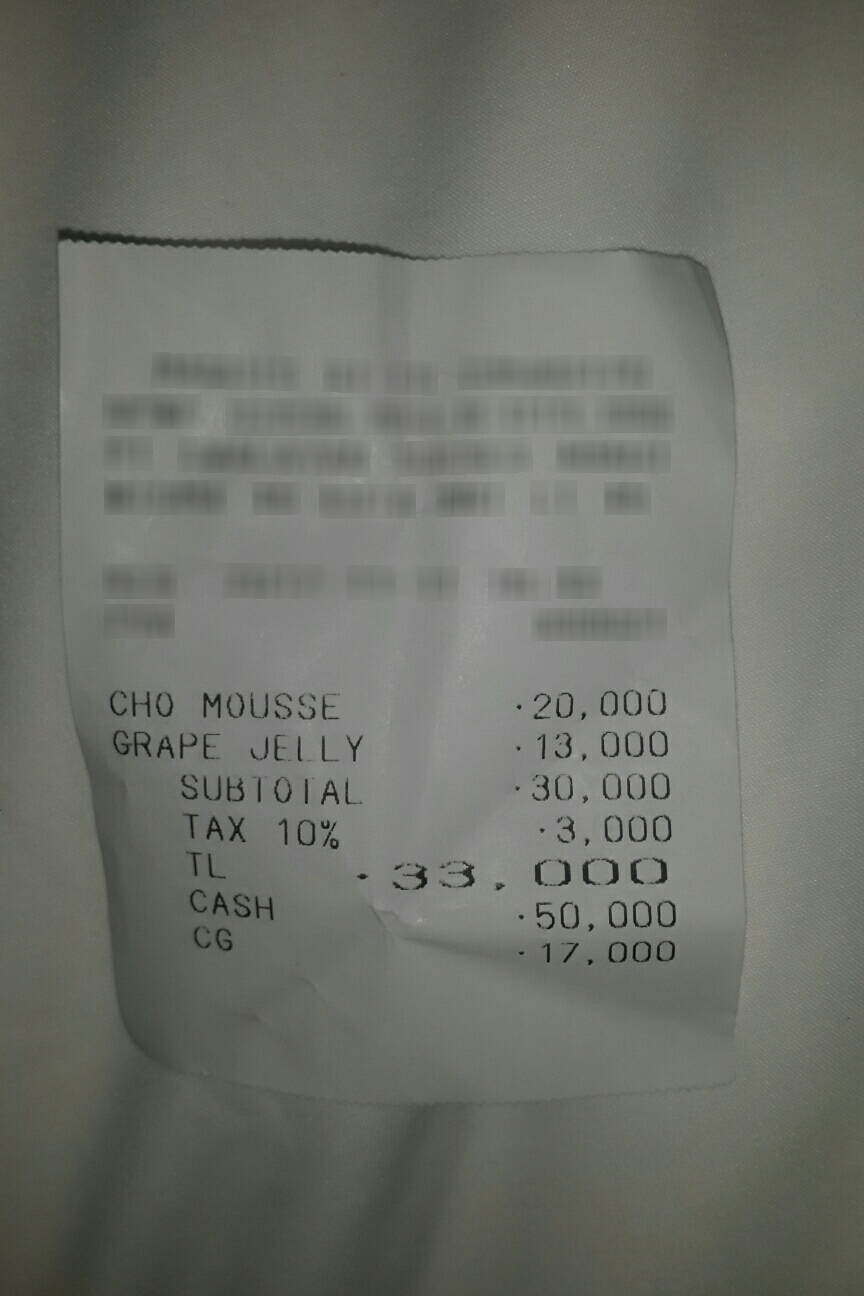
Extraction:
receipt: line_items: name: CHO MOUSSE
price: 20,000
name: GRAPE JELLY
price: 13,000
subtotal: 30,000
tax: 3,000
total: 33,000